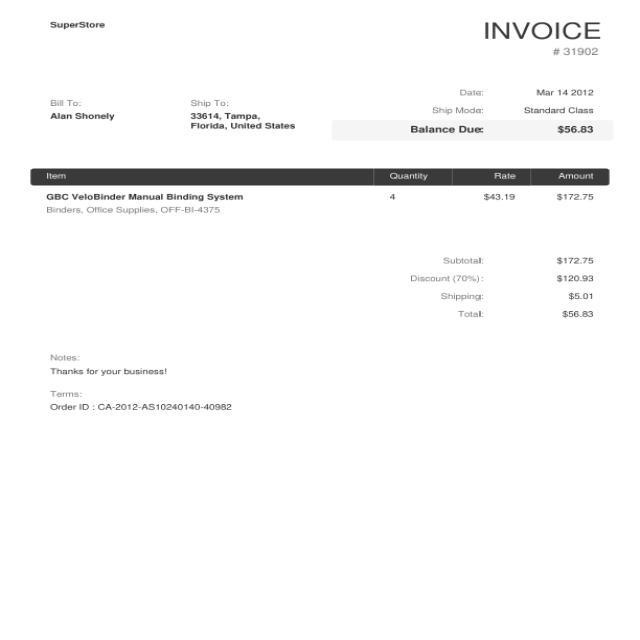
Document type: Invoice